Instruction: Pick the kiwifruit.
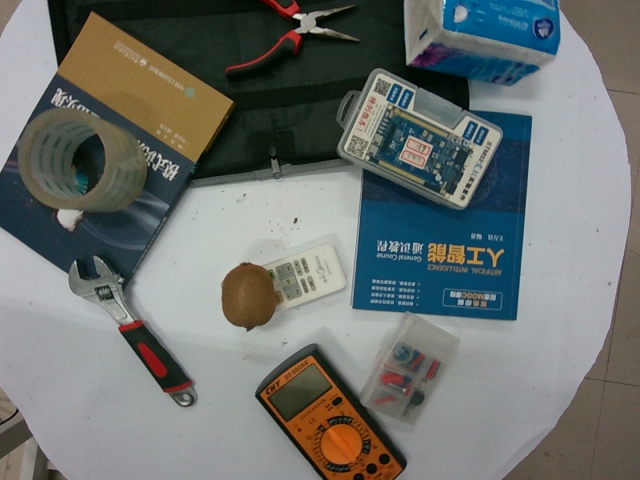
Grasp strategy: vertical